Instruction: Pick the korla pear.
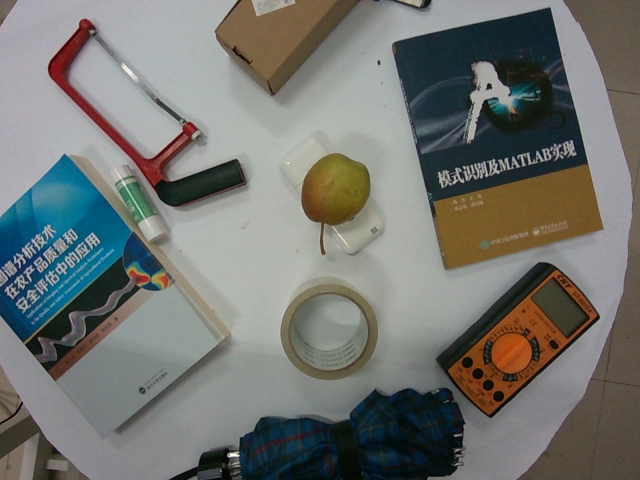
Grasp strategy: vertical